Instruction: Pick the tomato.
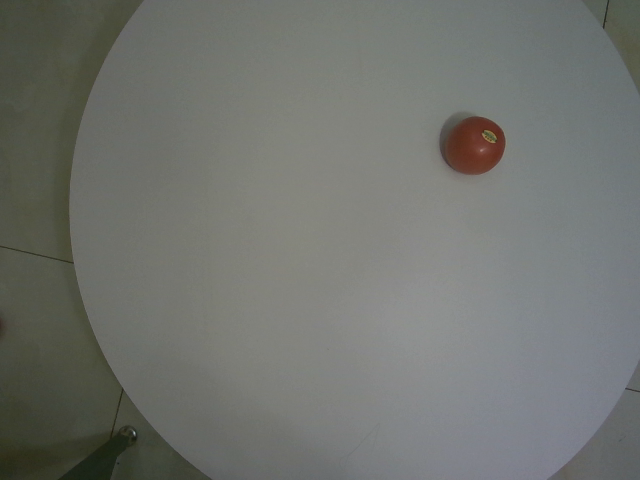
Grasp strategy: vertical